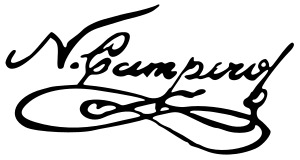
Signature of: narciso campero